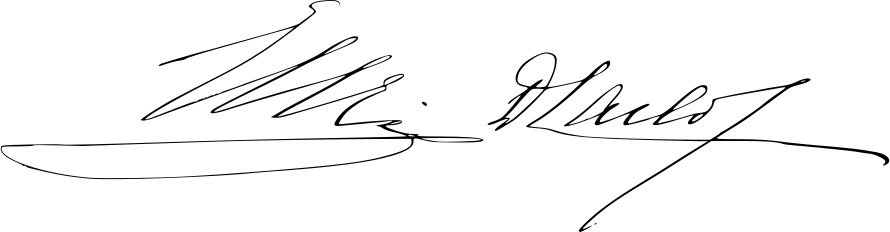
Signature of: carlos i of portugal